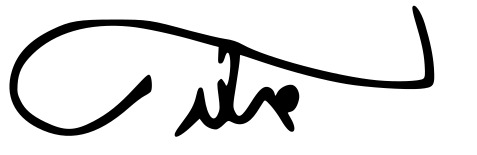
Signature of: gholam ali haddad adel